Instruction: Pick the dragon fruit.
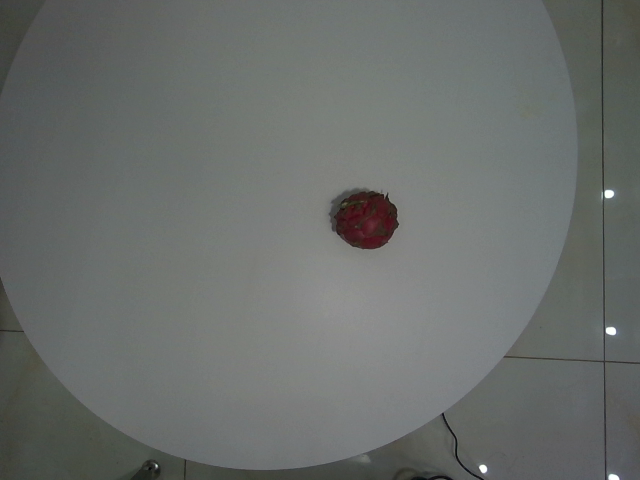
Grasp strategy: vertical